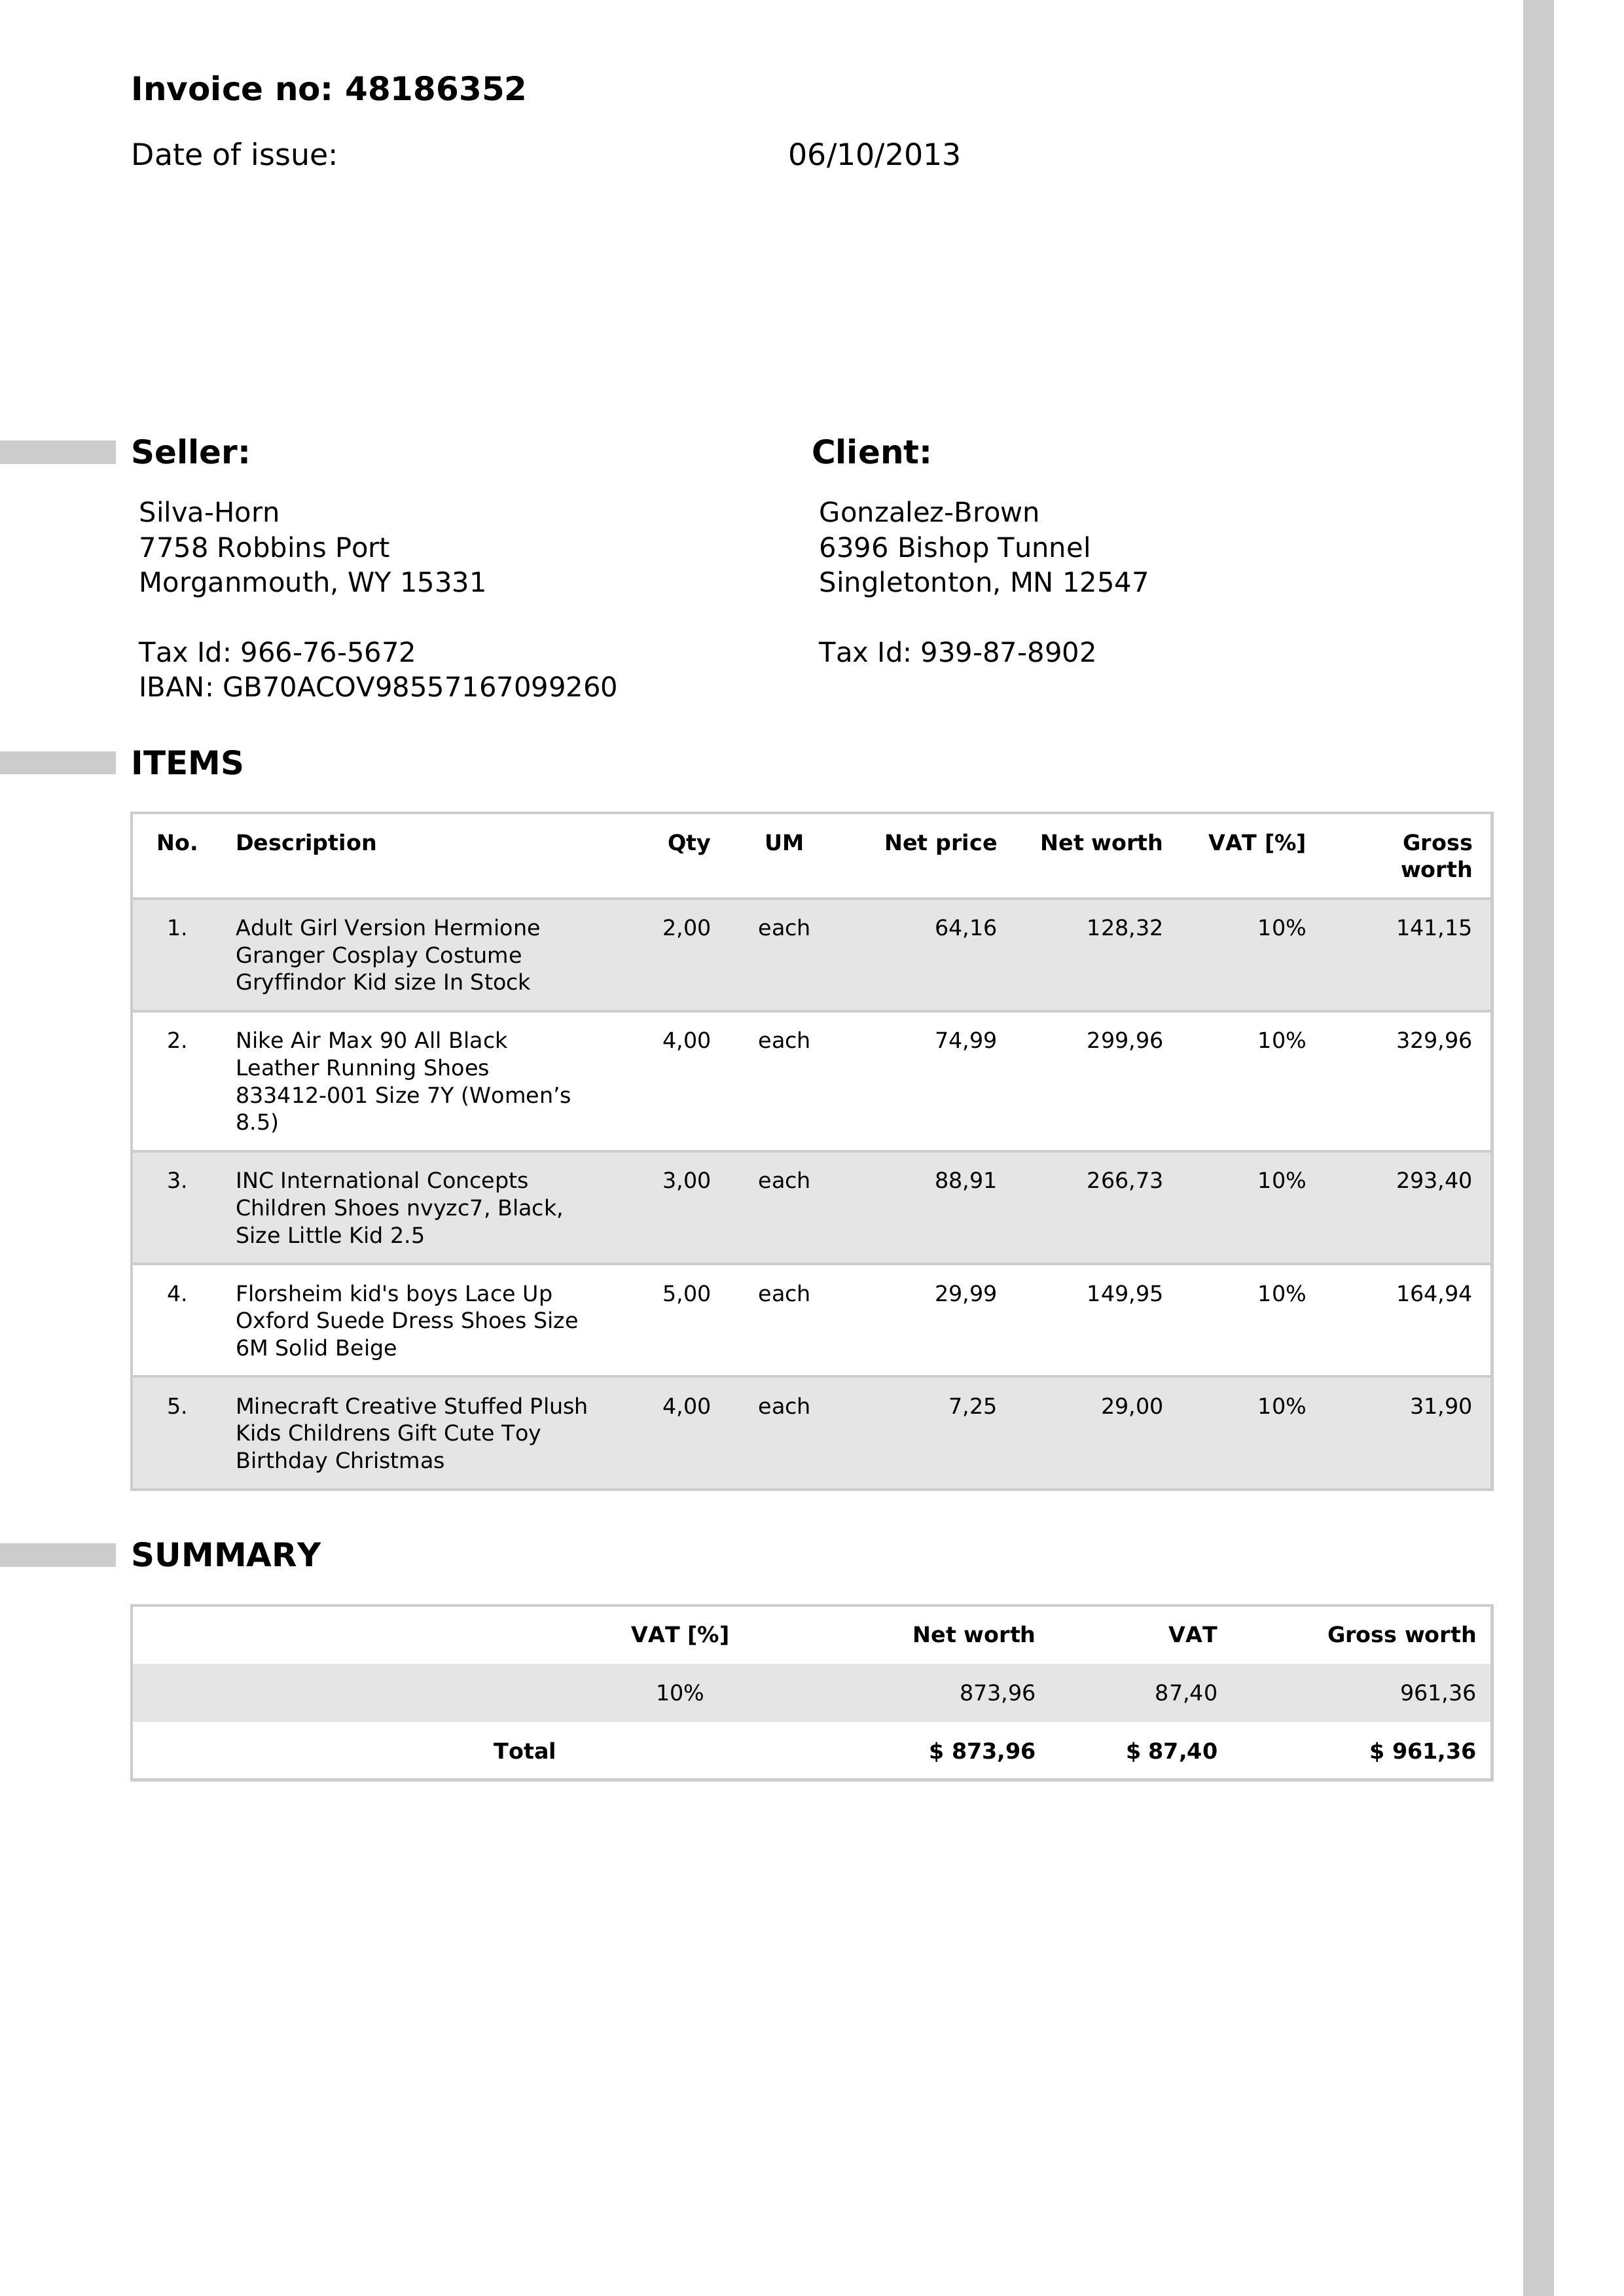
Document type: Invoice